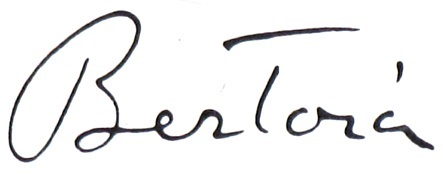
Signature of: harry bertoia